Question: What is the property identification or parcel number listed?
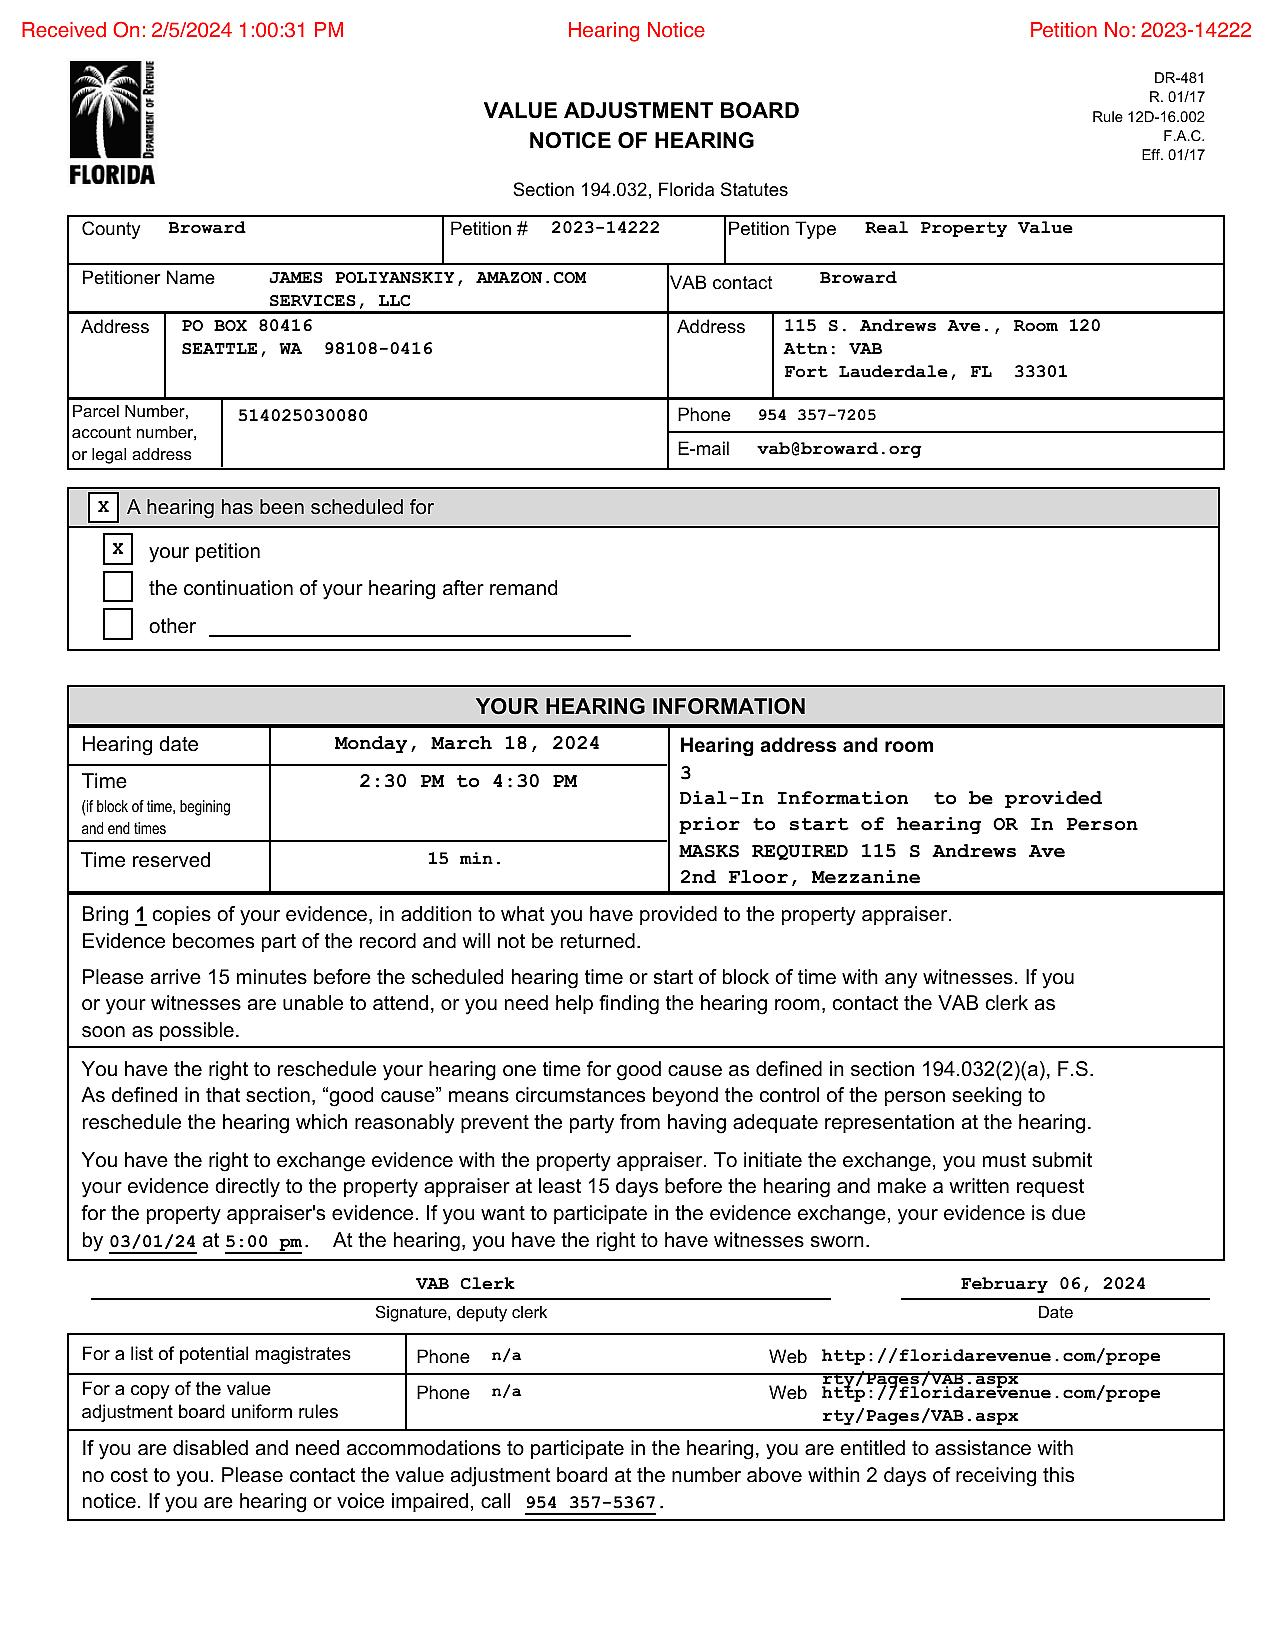
Answer: "5.14025E+11"